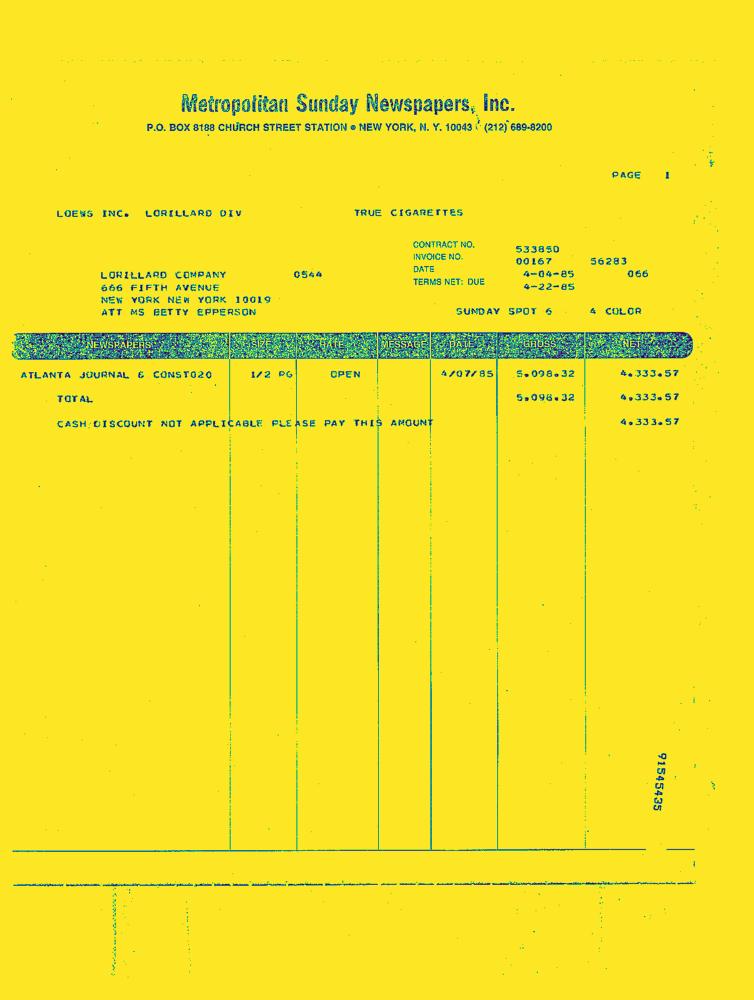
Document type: Invoice-Doc